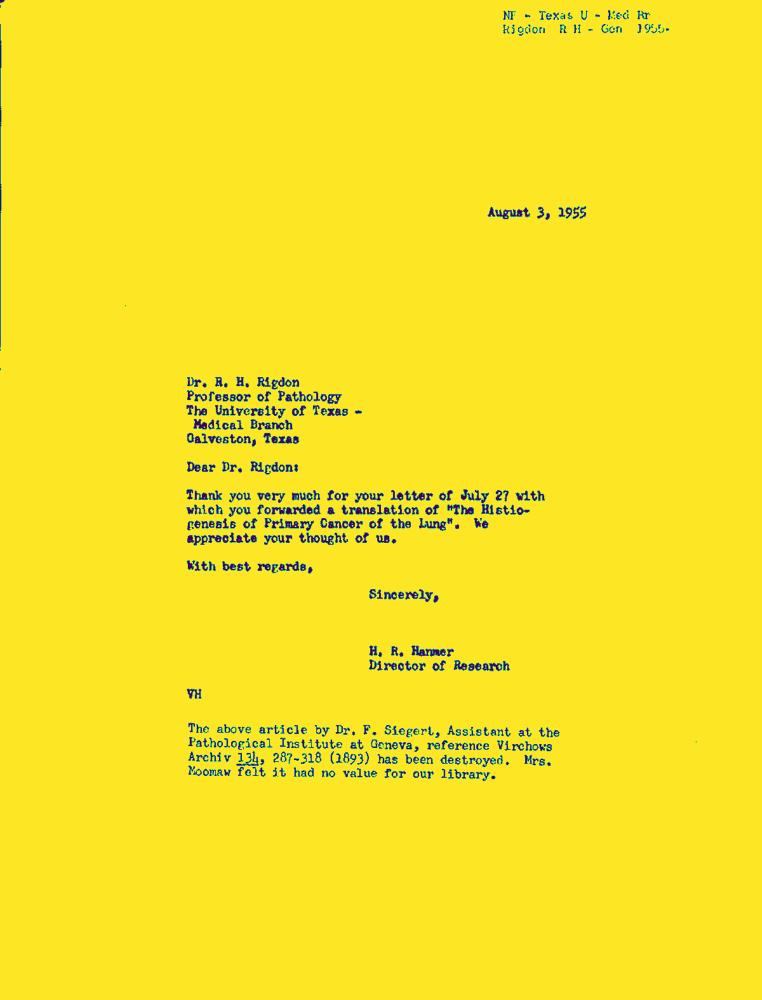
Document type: Letter-Doc